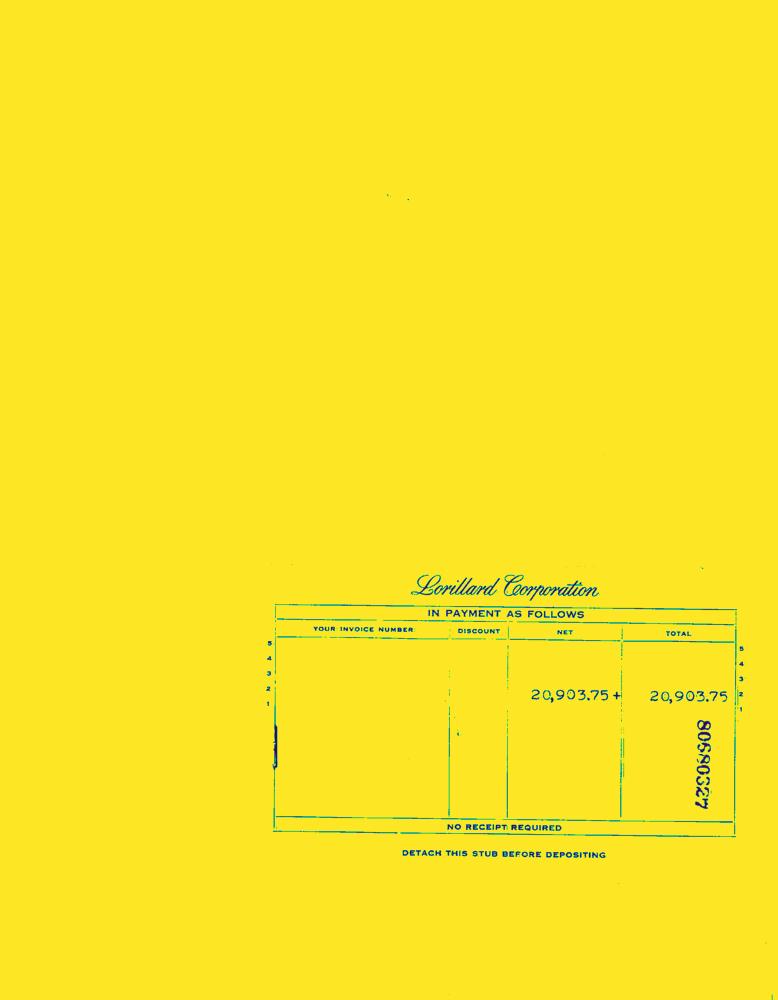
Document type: Invoice-Doc